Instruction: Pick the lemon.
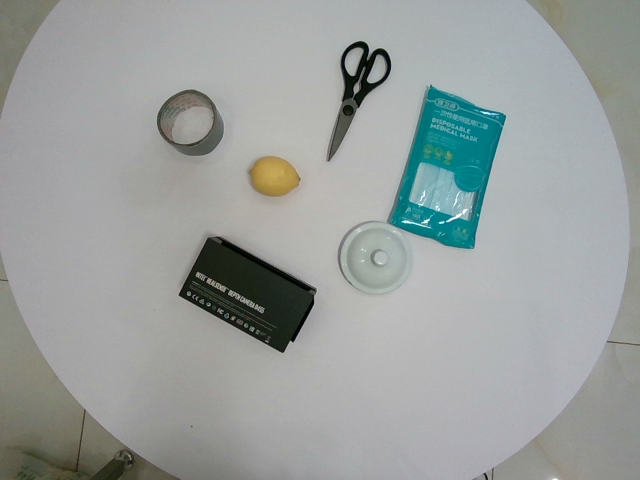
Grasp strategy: vertical